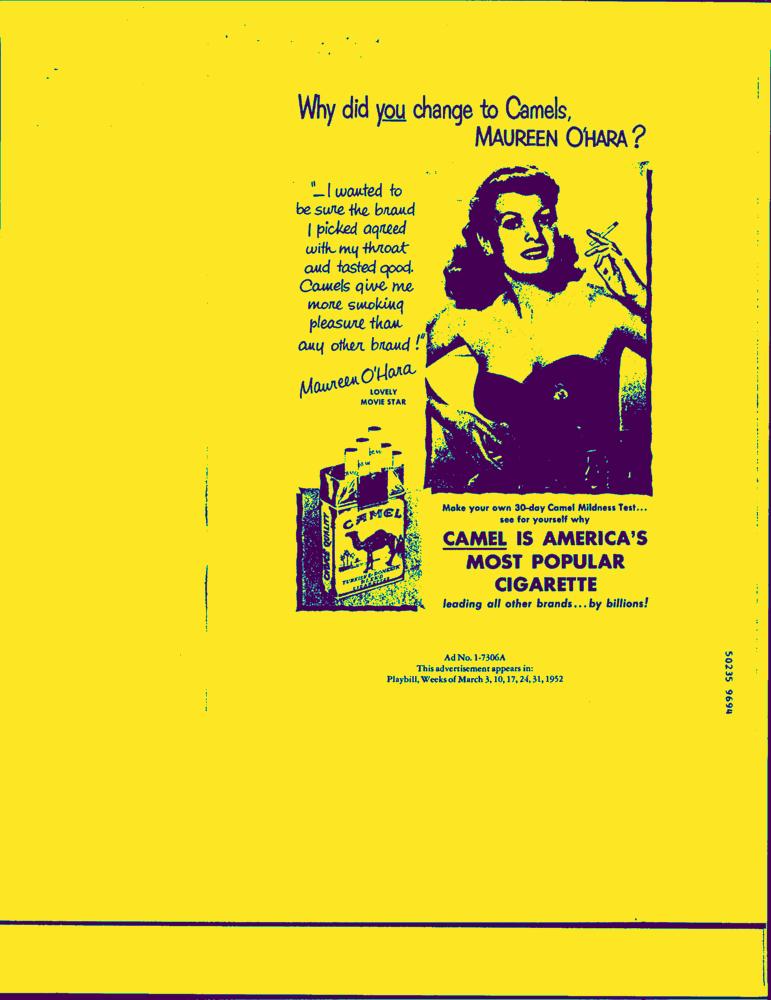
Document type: AD